Question: What type of tax is indicated in the document, personal property or real estate?
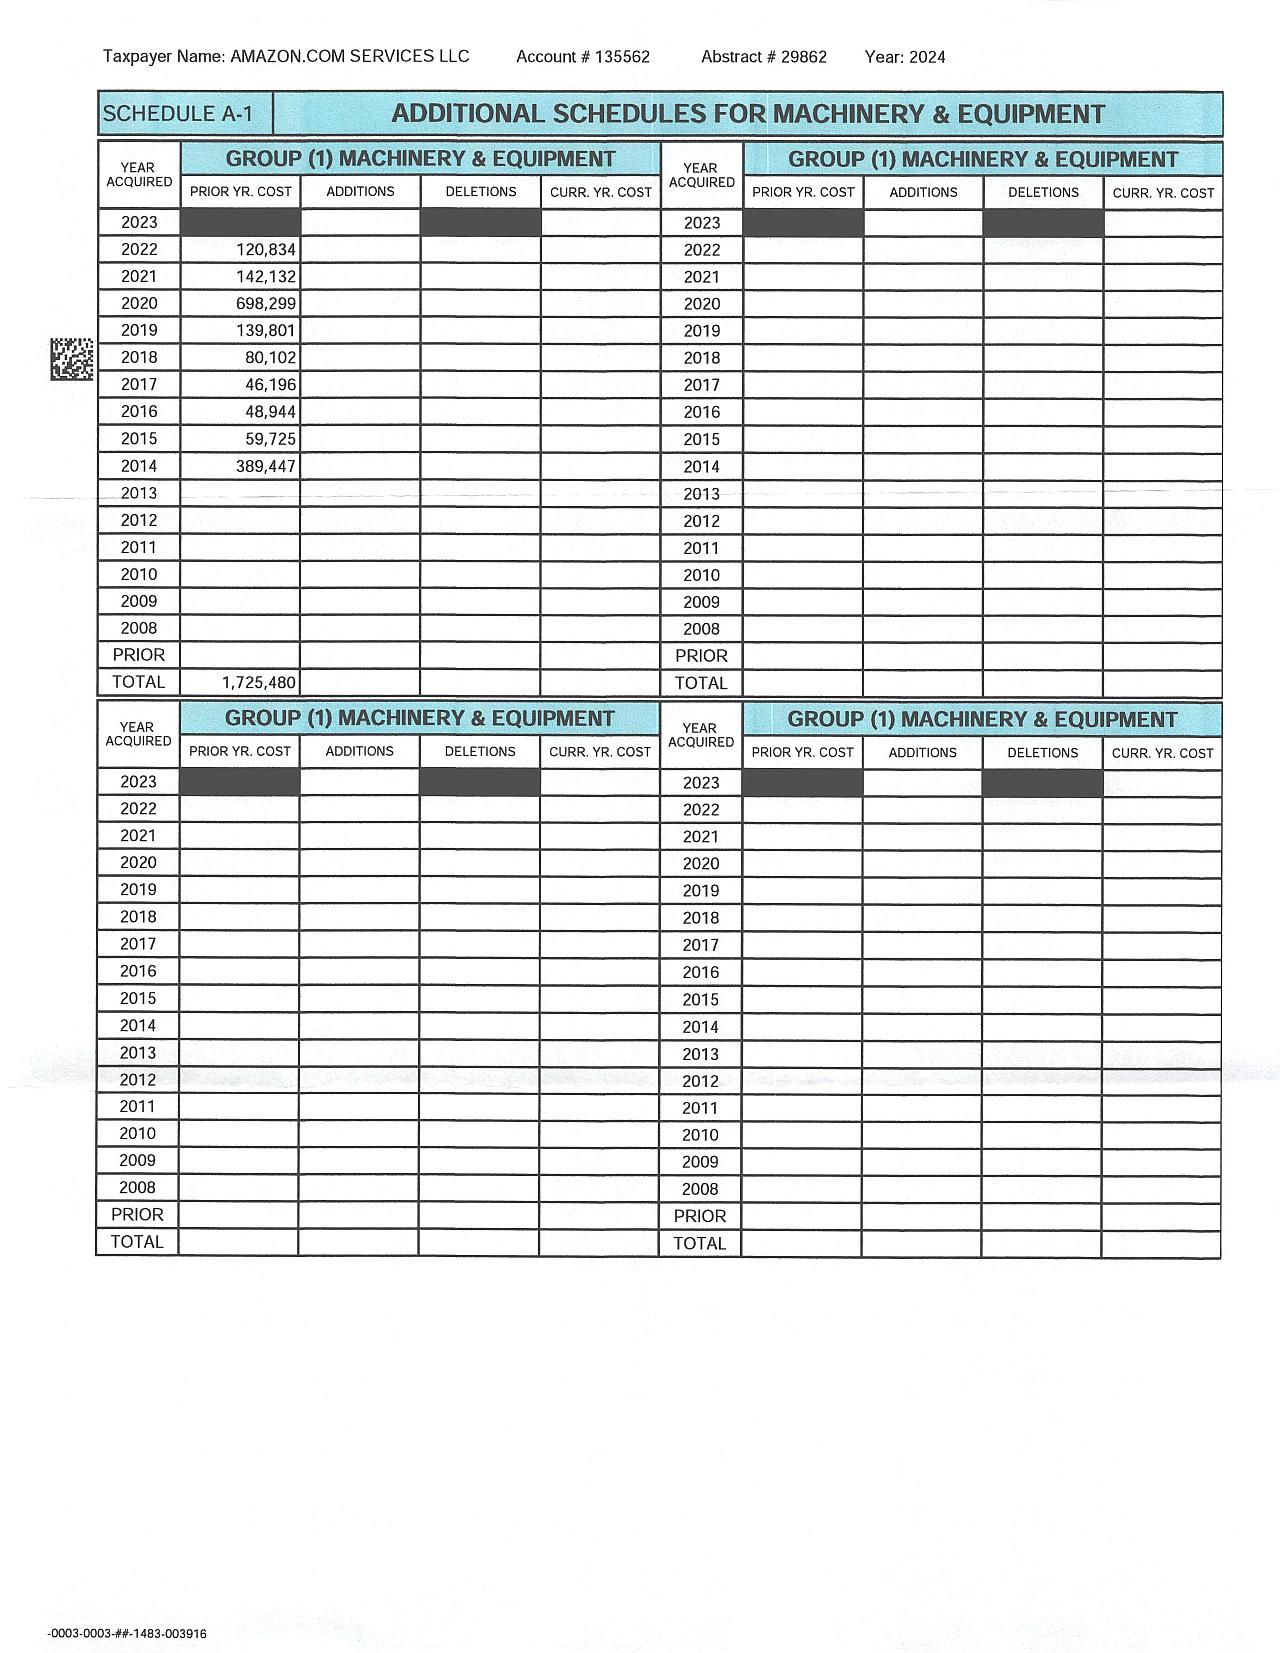
Answer: "Personal Property"